Question: Talk about the condition:
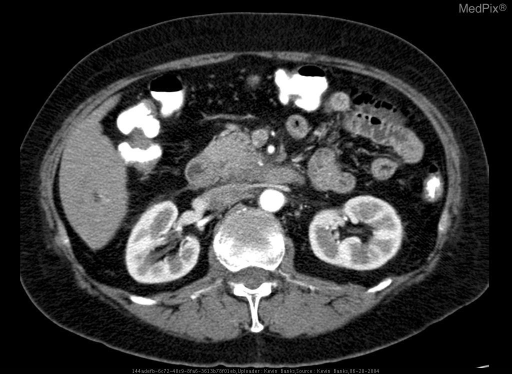
Answer: The disease is discussed as: The vascular supply to the liver is widely varied with accessory and replaced arteries frequently demonstrated. To being with, the common hepatic artery usually arises from the celiac trunk (86%).  Other sources include the superior mesenteric artery (2.9%), the aorta (1.1%), and rarely, the left gastric artery.

When it originates from the celiac axis, the common hepatic artery runs horizontally along the upper border of the head of the pancreas. The gastroduodenal artery branches off the common hepatic artery posterior and superior to the duodenum. The common hepatic artery then continues as the proper hepatic artery and turns upward to ascend in the hepatoduodenal ligament, in front of the epiploic (Winslow's) foramen. Within the hepatoduodenal ligament, the proper hepatic artery lies to the left of the common bile duct and anterior to the portal vein. Within the ligament the proper hepatic artery divides into the right and left hepatic arteries. Arterial distribution to different functional segments is identical to the distribution of portal vein The right hepatic artery passes to the right behind (or occasionally in front of) the hepatic duct in front of the portal vein. Before entering the liver, the right hepatic artery gives off the cystic artery in the hepatocystic triangle located between the cystic duct and the common bile duct.

Aberrant hepatic arteries are found in about 45% of subjects. If the arteries arise entirely from some source other than the celiac arterial distribution, they are called replaced arteries and can supply an entire lobe of the liver or even the entire liver. Atypical hepatic arteries are commonly called accessory arteries if they arise from some aberrant source and are additive to lobar branches. Even so, it should be noted that they often provide the primary arterial supply to a specific portion of the liver and therefore are not accessory arteries. These aberrant hepatic arteries should be distinguished from segmental arteries arising outside the liver.

The most common occurrences of aberrant hepatic arteries involve , the left hepatic artery arising from the left gastric artery, which comprises 25-30% of instances. In about 17% of cases, the right hepatic artery branches from the superior mesenteric artery (as in this patient).